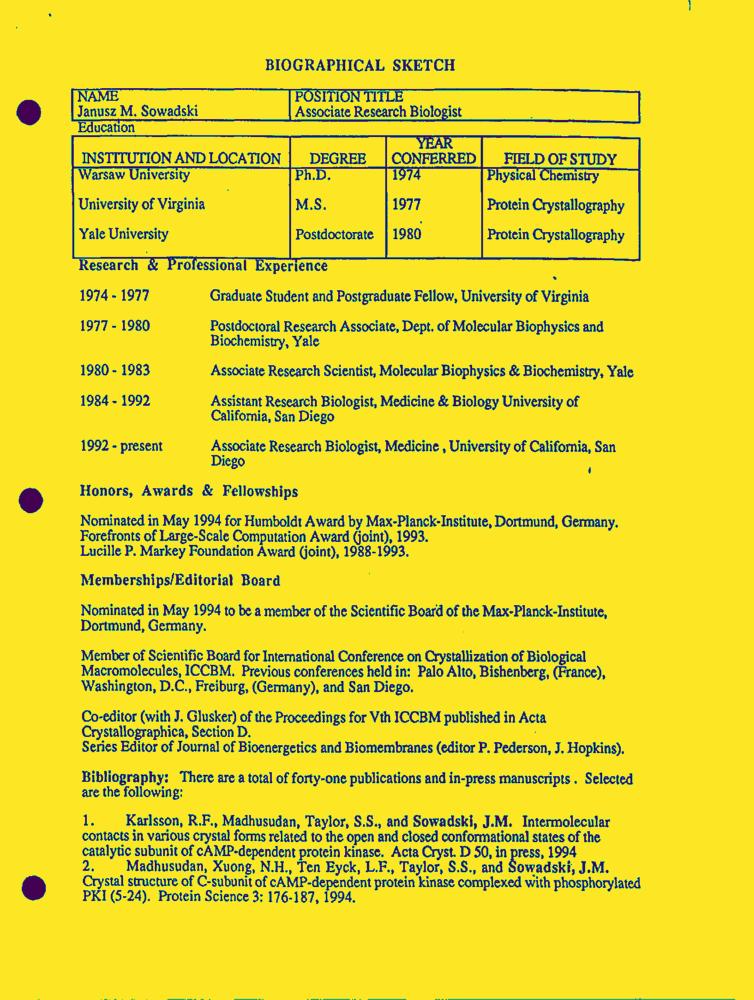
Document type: Resume-Doc